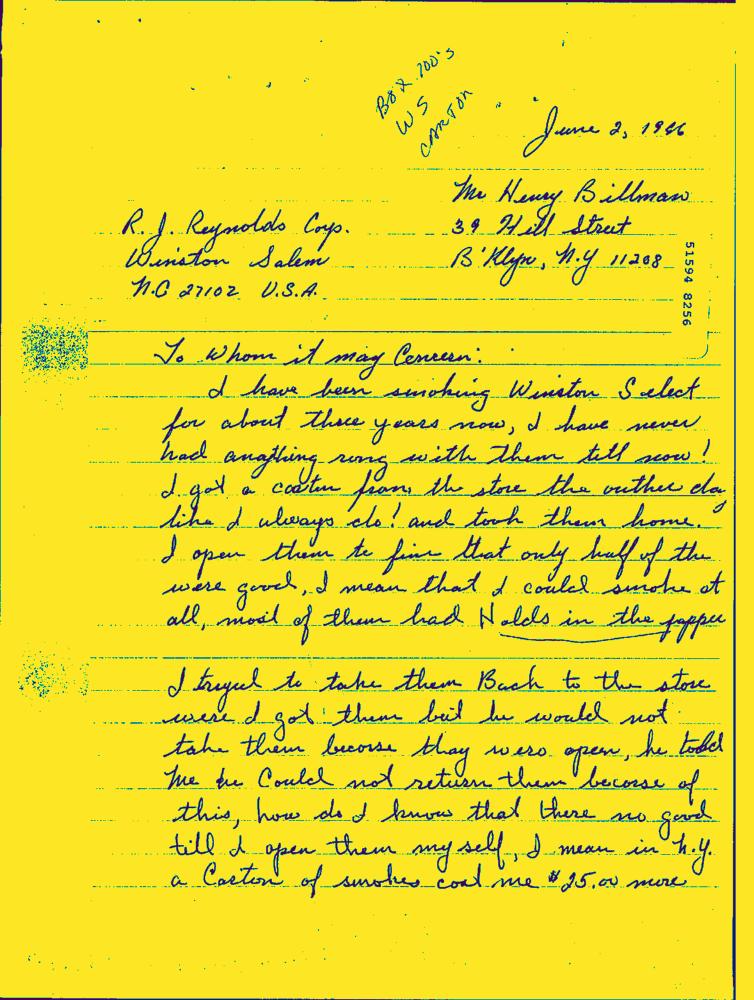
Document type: Hand-Written